Question: How does the patient history play a role?
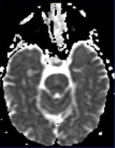
Answer: The patient's history of 50 y.o. man with EtOH abuse presenting with intoxication and hypernatremia. Complains of progressive upper and lower extremity weakness on Day 5 of admission is key in understanding the case.